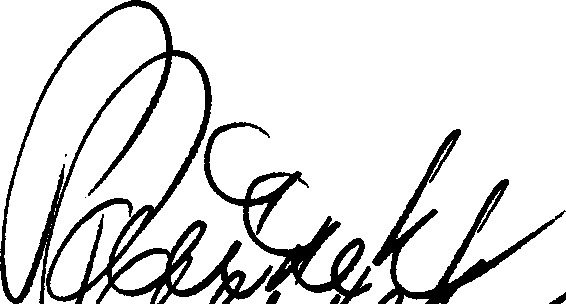
Signature of: antonín pařízek